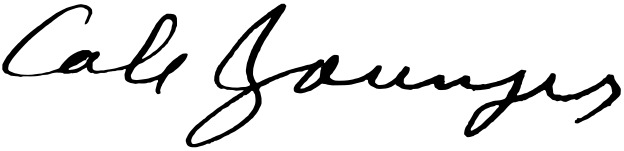
Signature of: cole younger